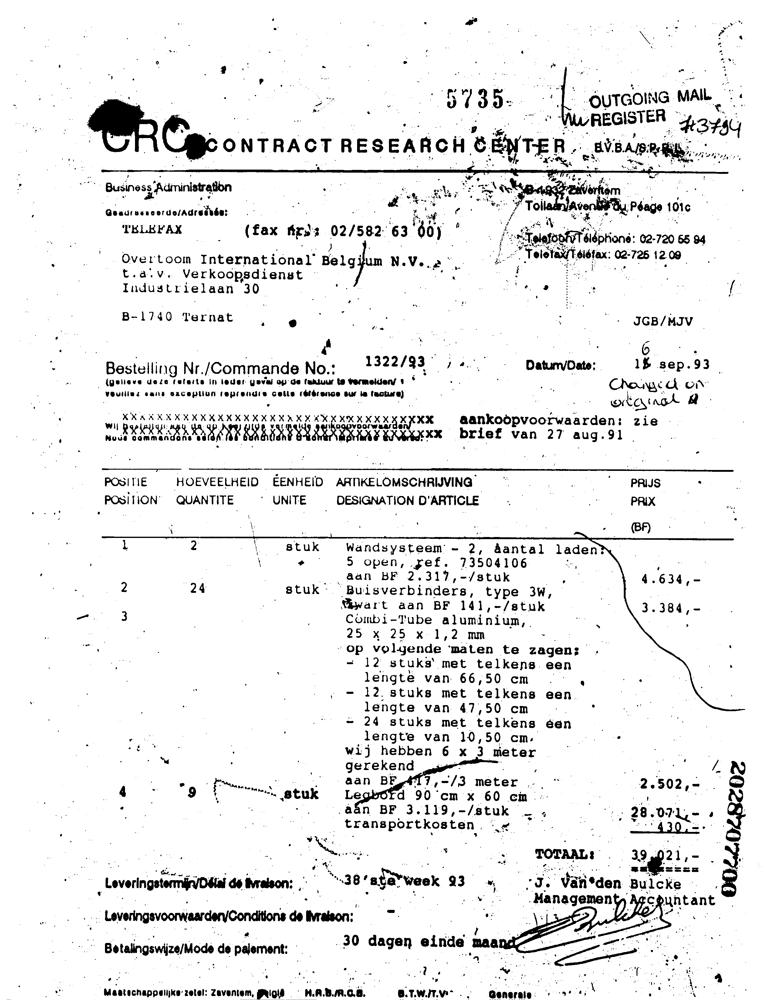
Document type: Invoice